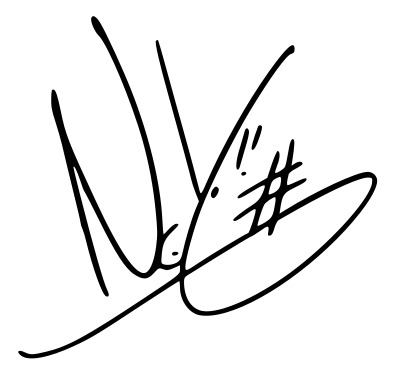
Signature of: ne yo